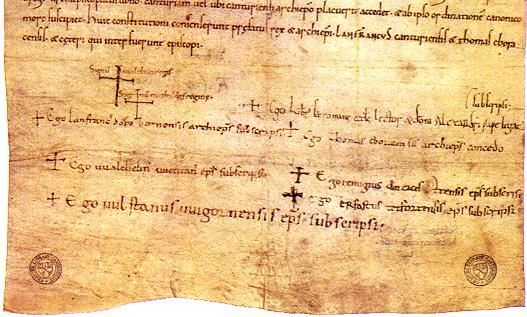
Signature of: thomas of bayeux